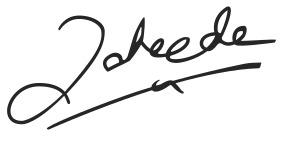
Signature of: zaheeda mohamad ariff